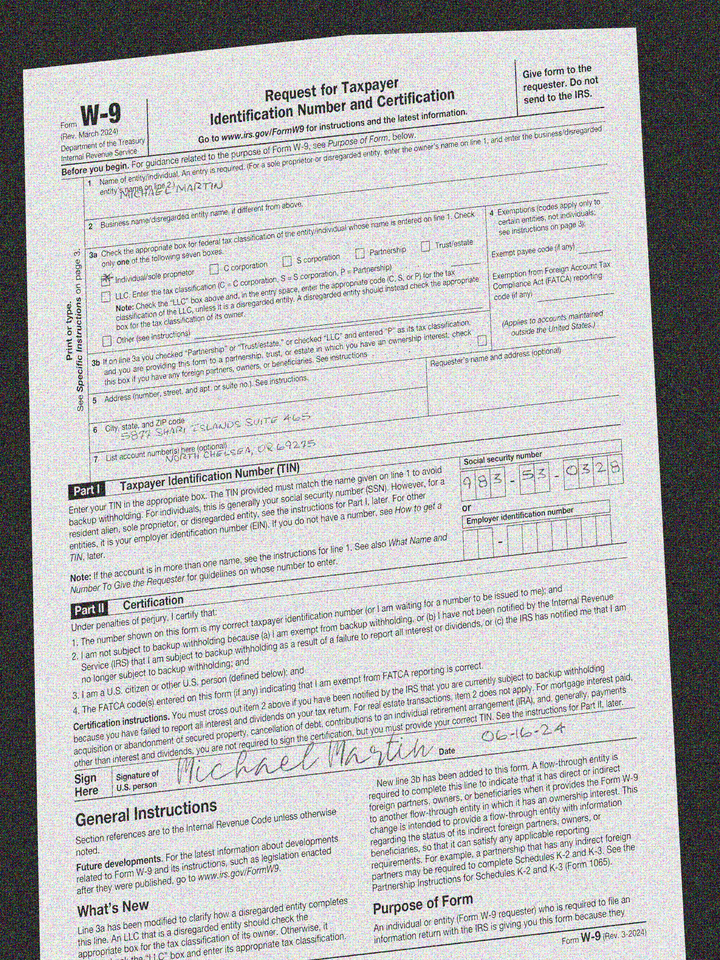
adr1: 5877 Shari Islands Suite 465
adr2: North Chelsea, OR 69275
cbx: yes
ssn: 983530328
enm: Michael Martin
sdt: 06-16-24